Question: What could the diagnosis suggest?
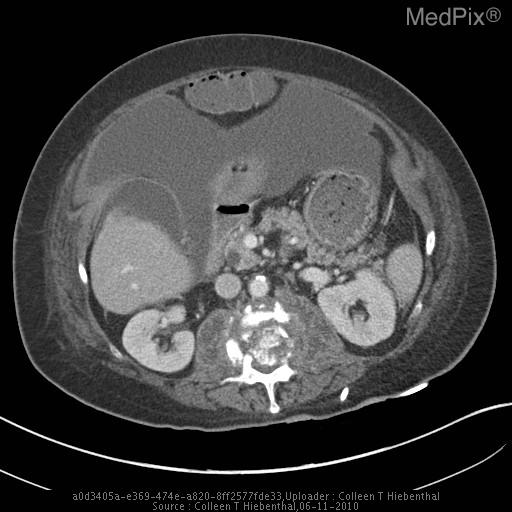
Answer: The possible diagnosis includes Trauma
Neoplasm
Pyogenic Osteitis of the spine.